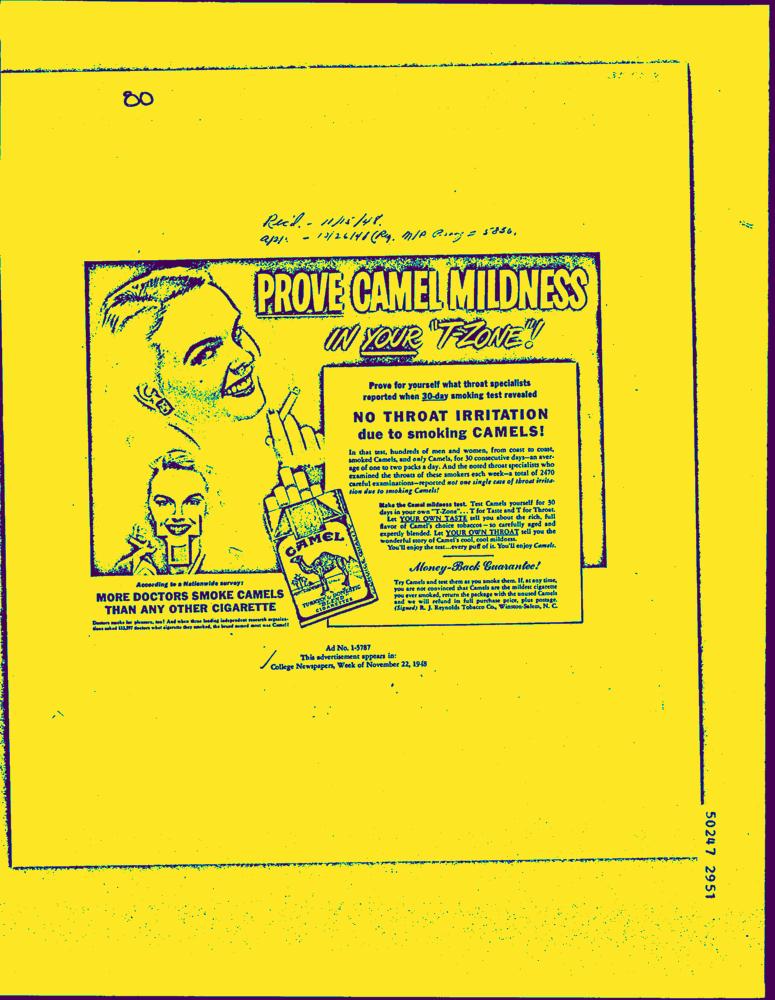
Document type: AD